Question: What is the main concern?
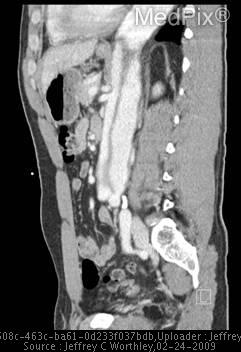
Answer: The findings suggest An acute abdominal series/chest xray demonstrated widening of the mediastinum with a dilated aortic knob and apparent aneurysmal dilatation of the descending thoracic aorta.. There was extension of the dissection into the abdomen with an intimal flap involving the proximal celiac axis and superior mesenteric artery, each arising from the apparent true lumen. The inferior mesenteric artery also arises from the apparent true lumen.. The patient might have a history of A previously healthy 22-year-old active duty male presented with intermittent left upper quadrant/epigastric abdominal pain for two and a half weeks..